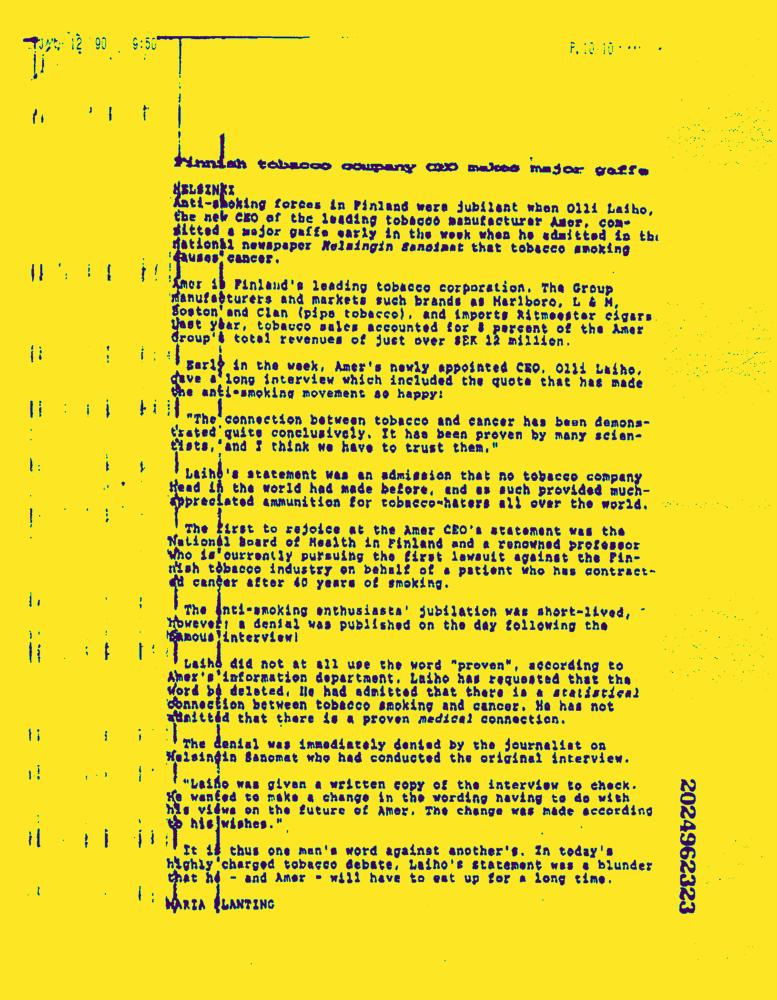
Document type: News-Article